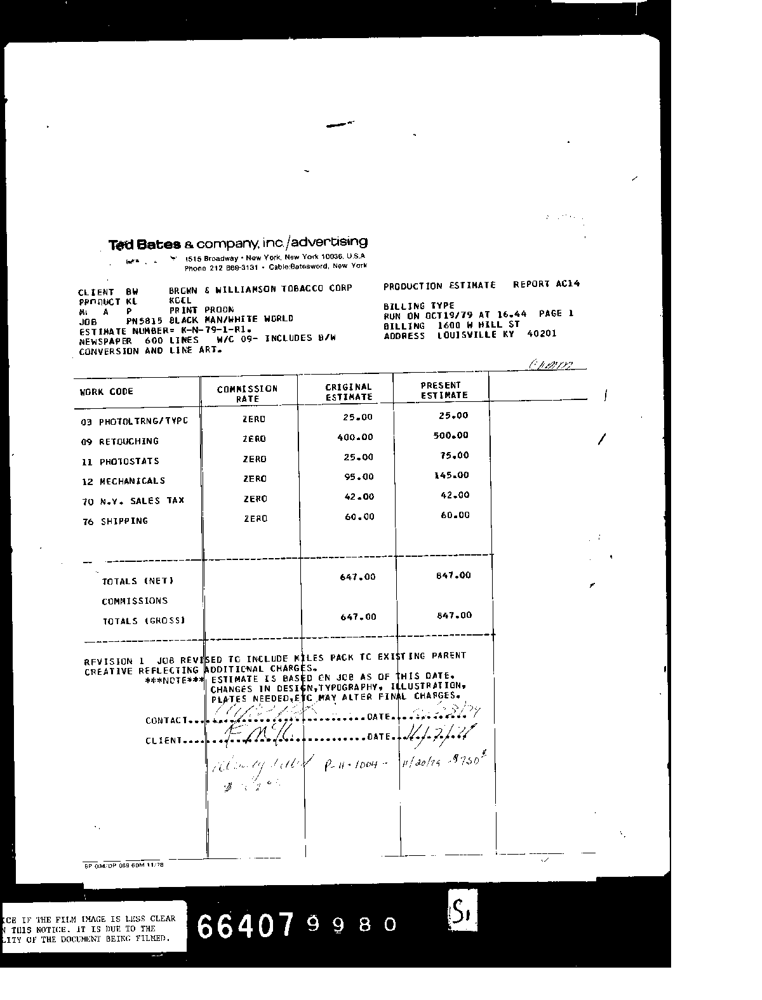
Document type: Invoice